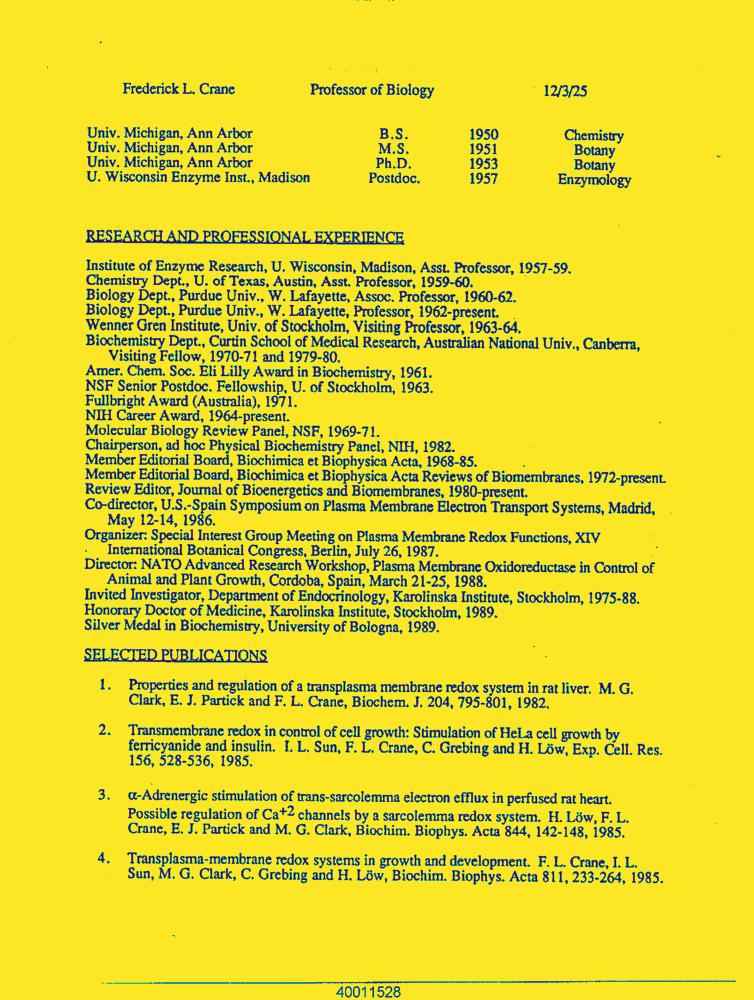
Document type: Resume-Doc